Question: What do the imaging results show?
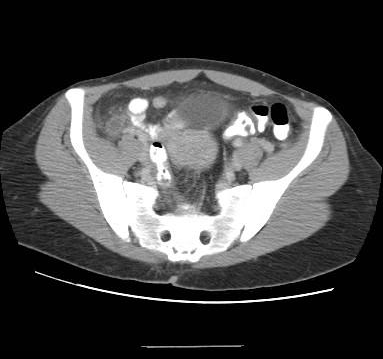
Answer: The imaging shows CT scan abdomen:  Positive “arrowhead sign” in appendix.  Presence of thickened appendix.  Questionable appendicolith.  Terminal ileum normal and seen with contrast,  Good visualization of ileocecal juntion. Cecum normal size without evidence of edema. CT scan abdomen:  Positive “arrowhead sign” in appendix.  Presence of thickened appendix.  Questionable appendicolith.  Terminal ileum normal and seen with contrast,  Good visualization of ileocecal juntion. Cecum normal size without evidence of edema..